Question: Which state is mentioned in the document?
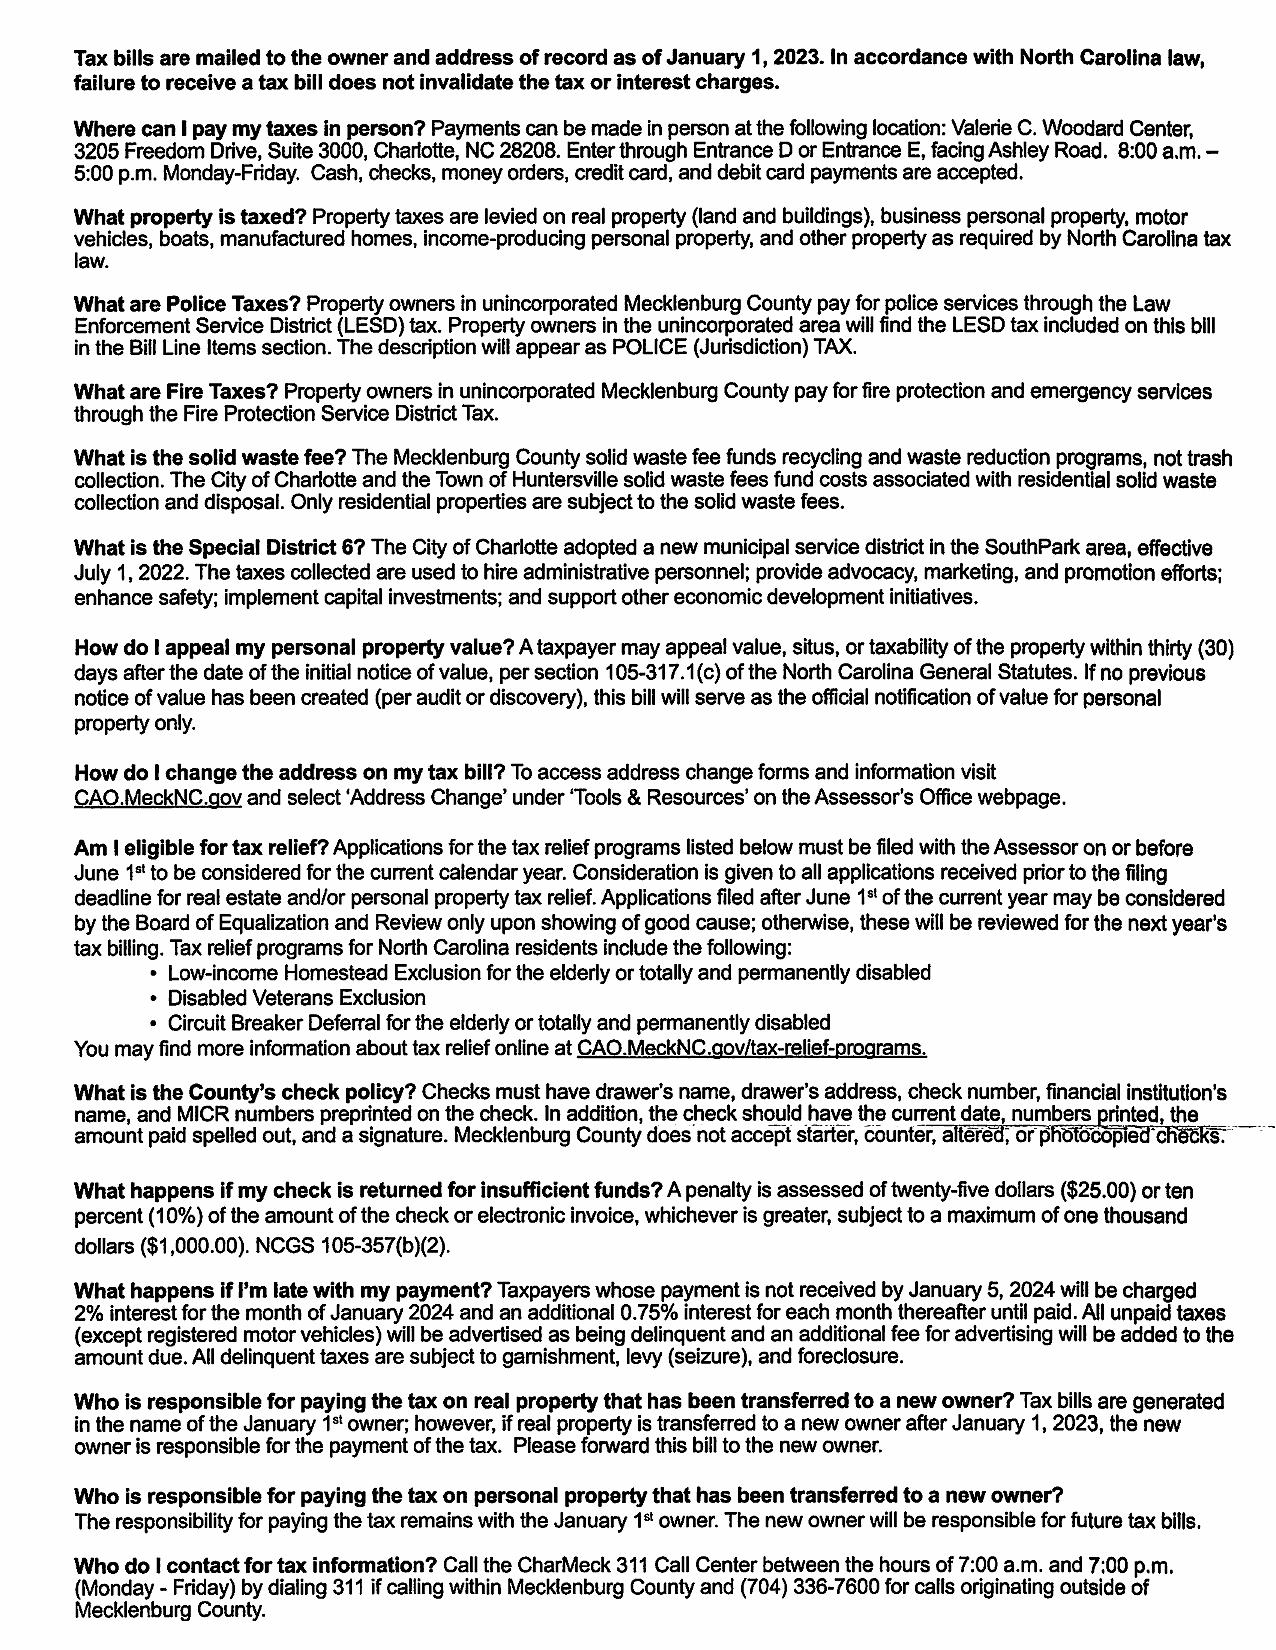
Answer: "North Carolina"